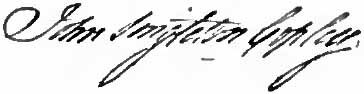
Signature of: john singleton copley